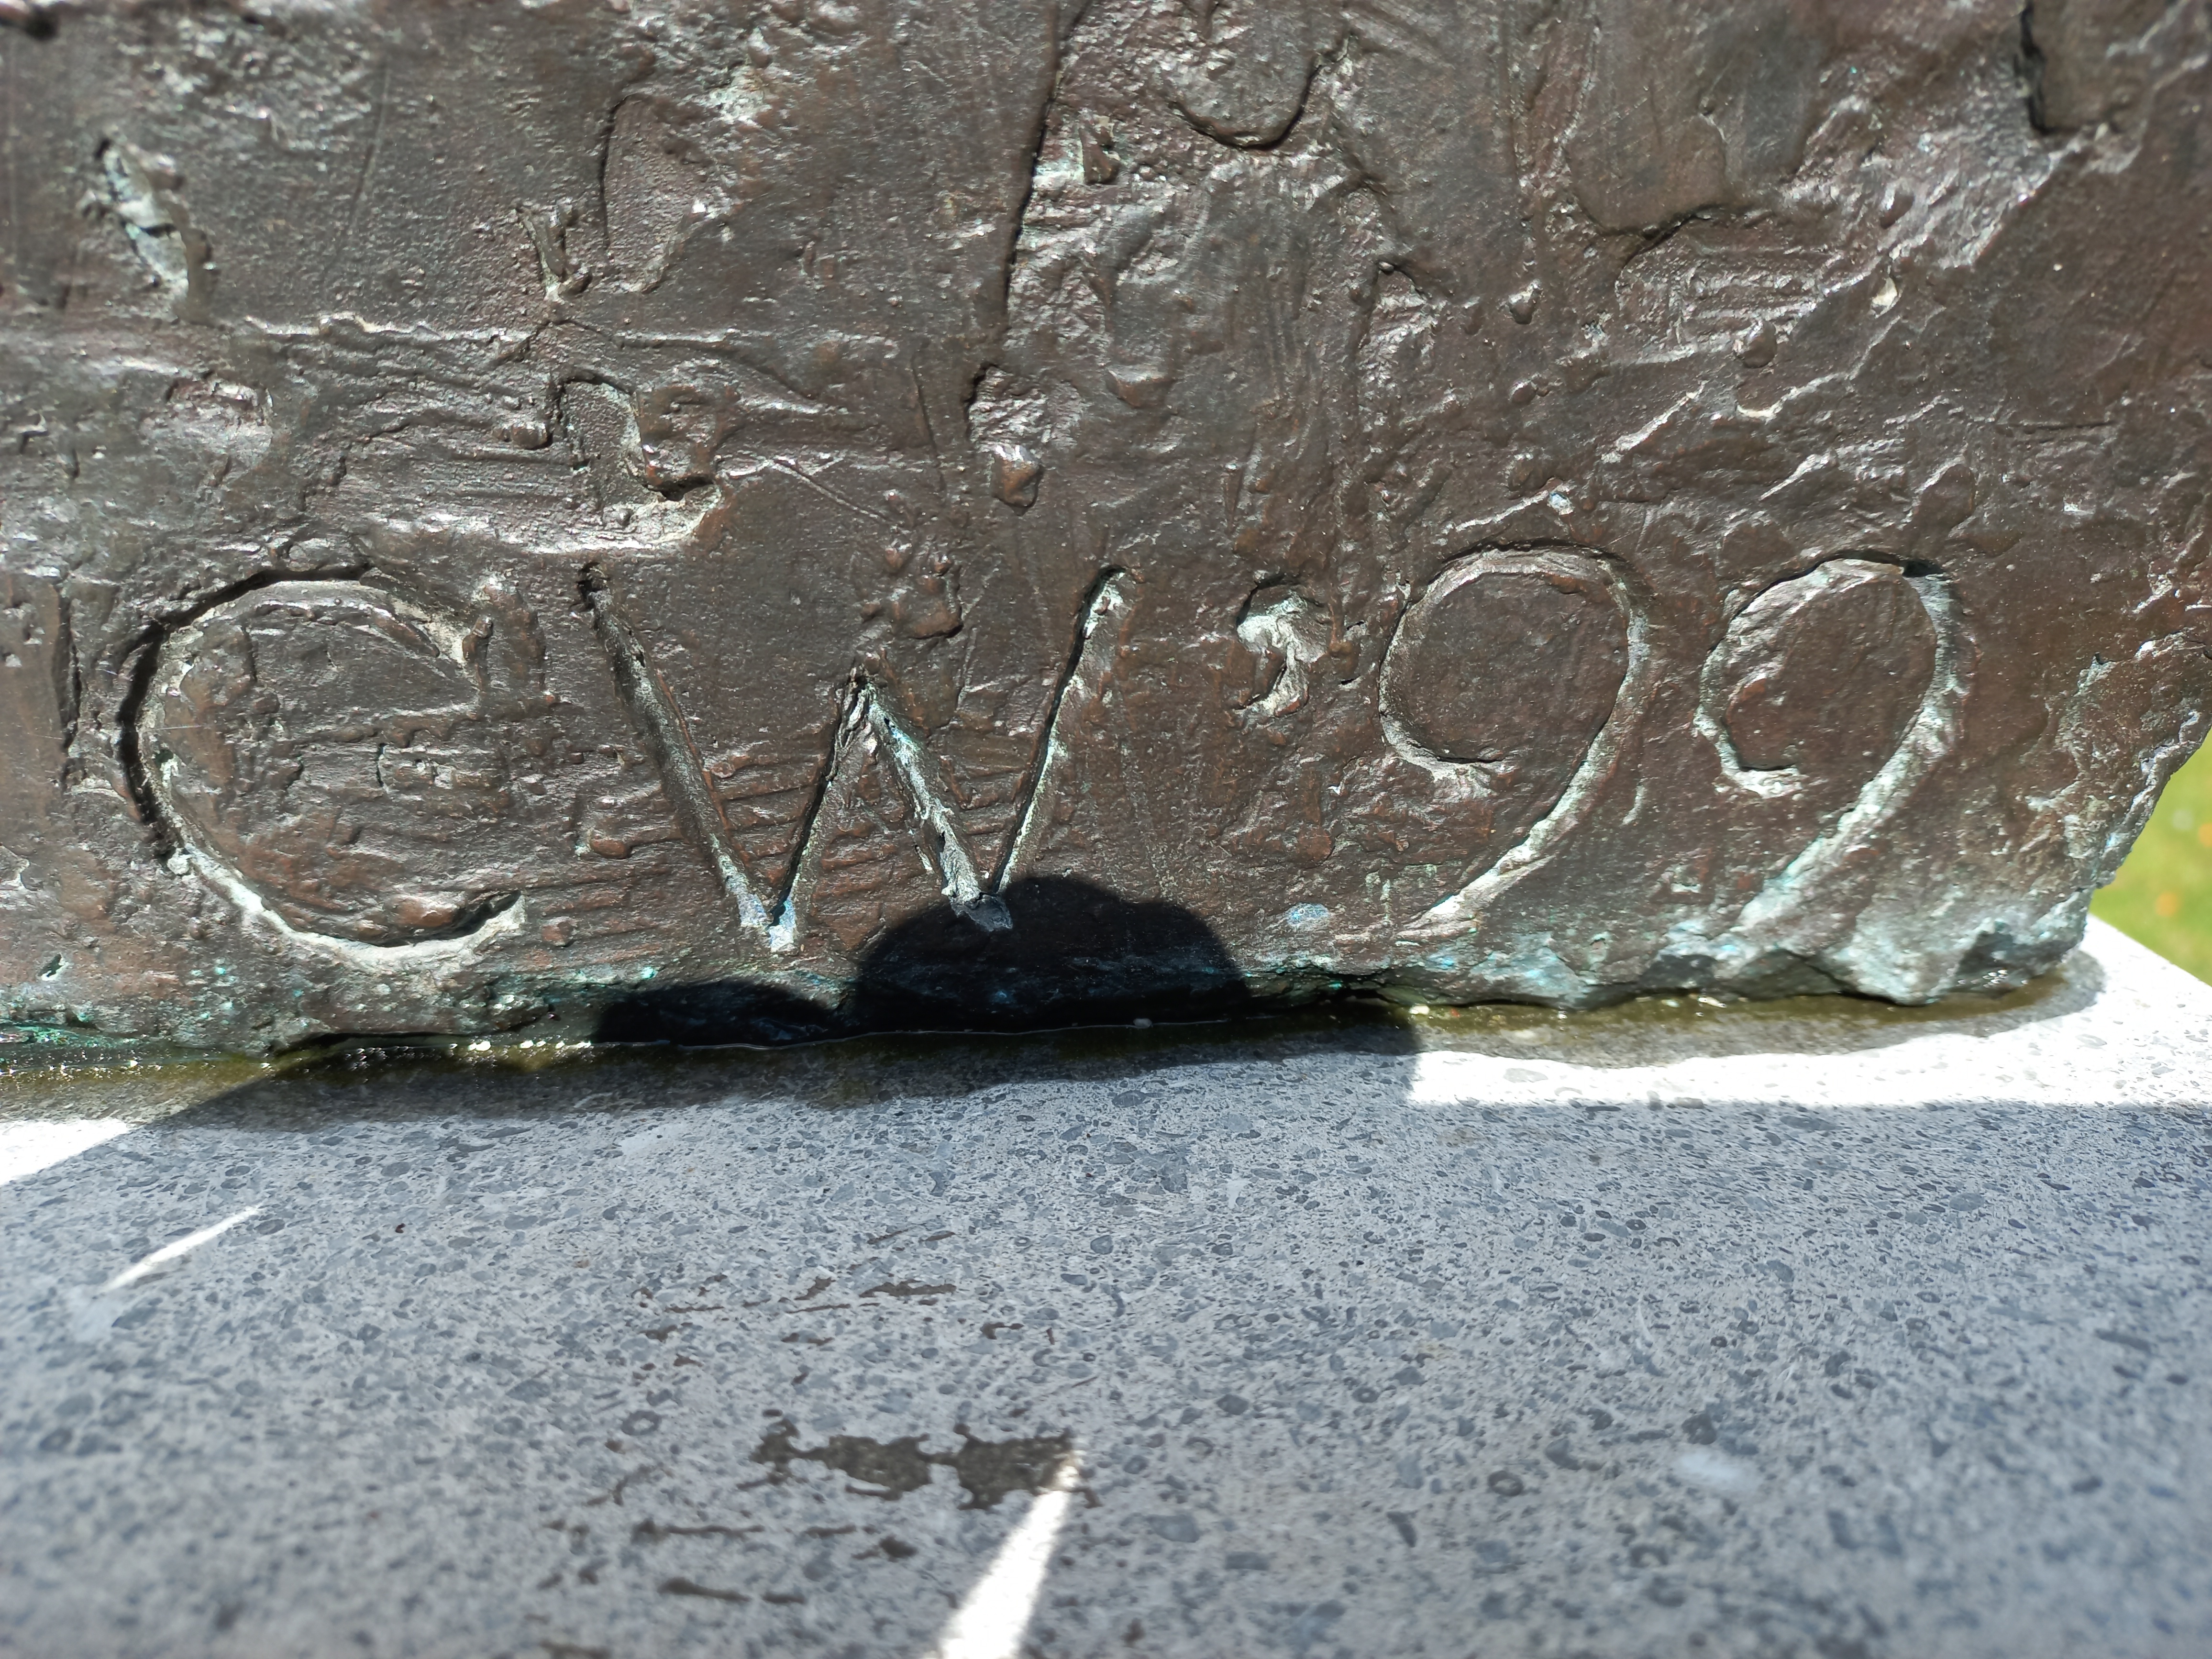
Signature of: constance wibaut